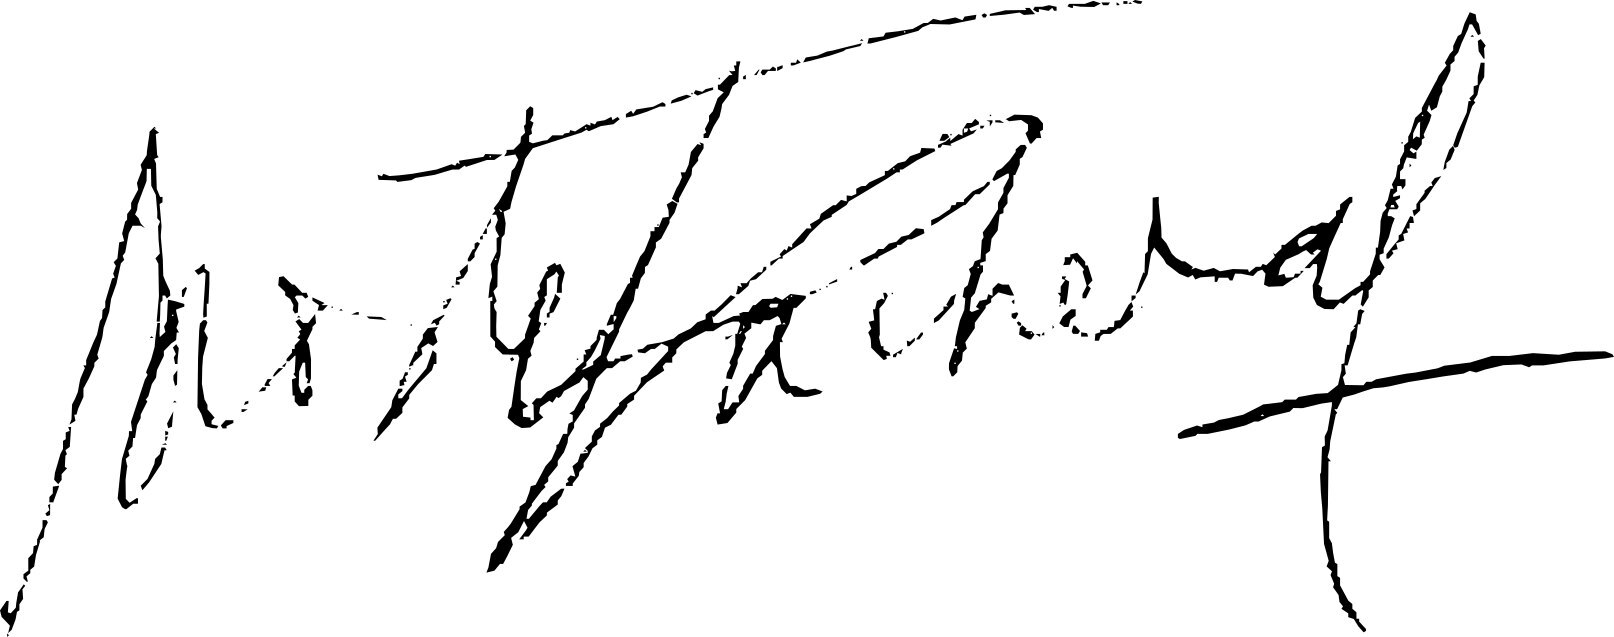
Signature of: mostefa lacheraf